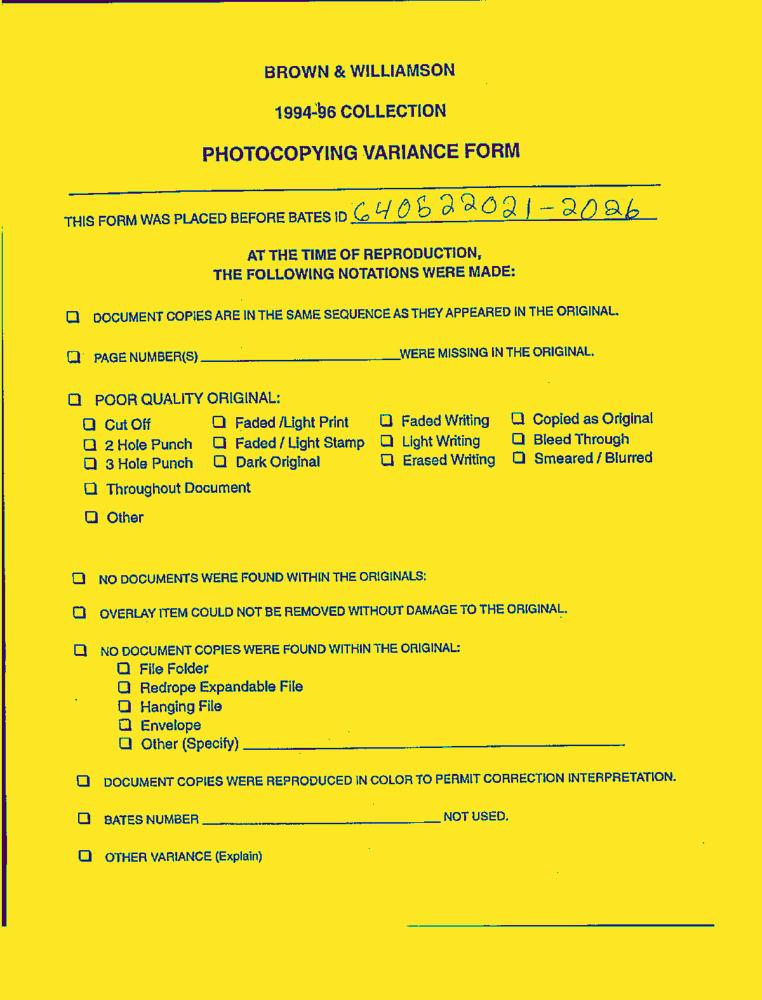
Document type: Letter-Doc